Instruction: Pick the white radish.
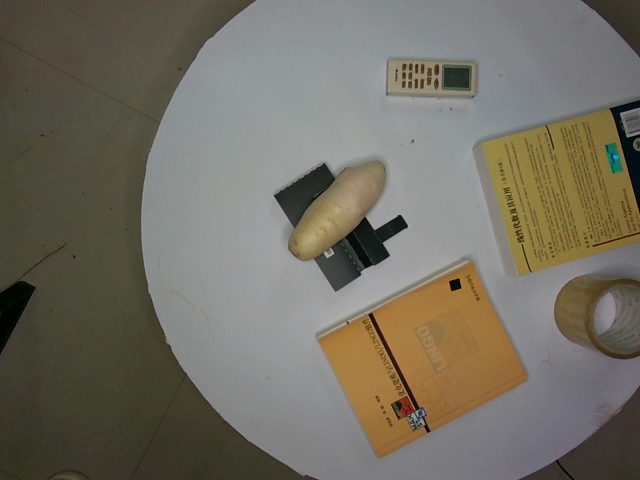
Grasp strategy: vertical